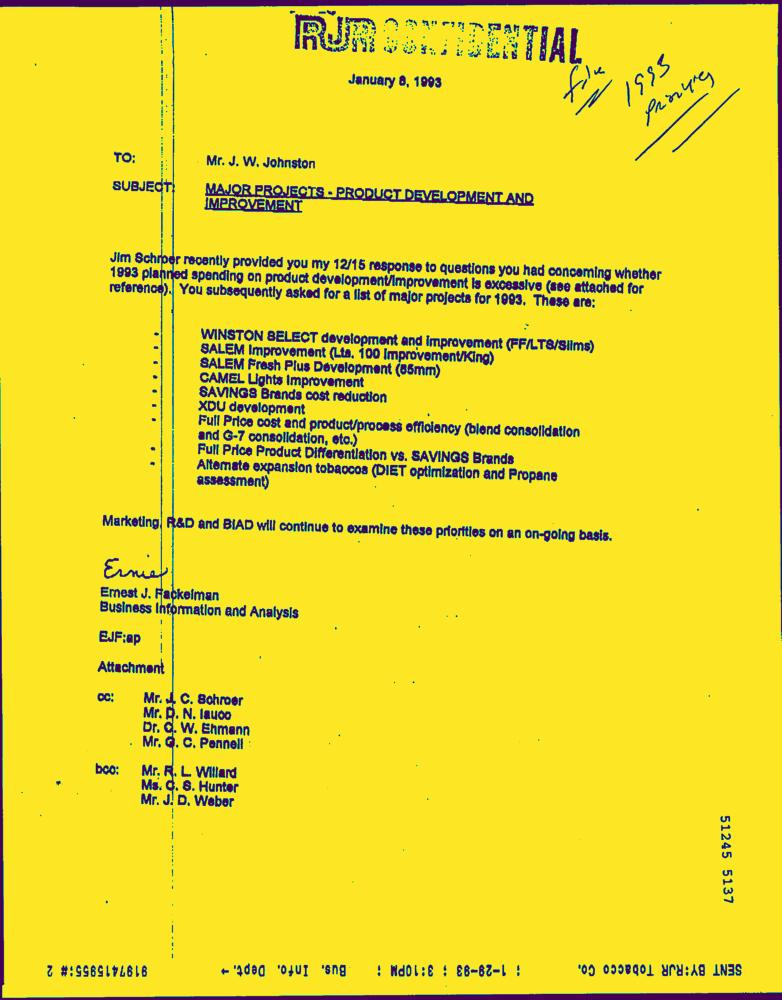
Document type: Letter-Doc